Question: How is the history relevant to the case?
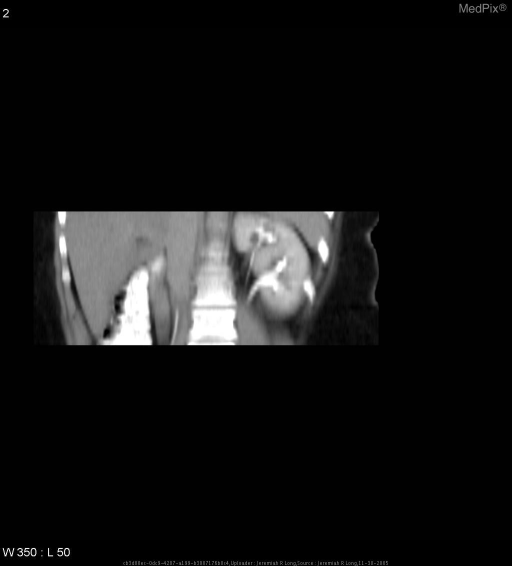
Answer: The patient's history of 36 year old female with a liver mass. is key in understanding the case.